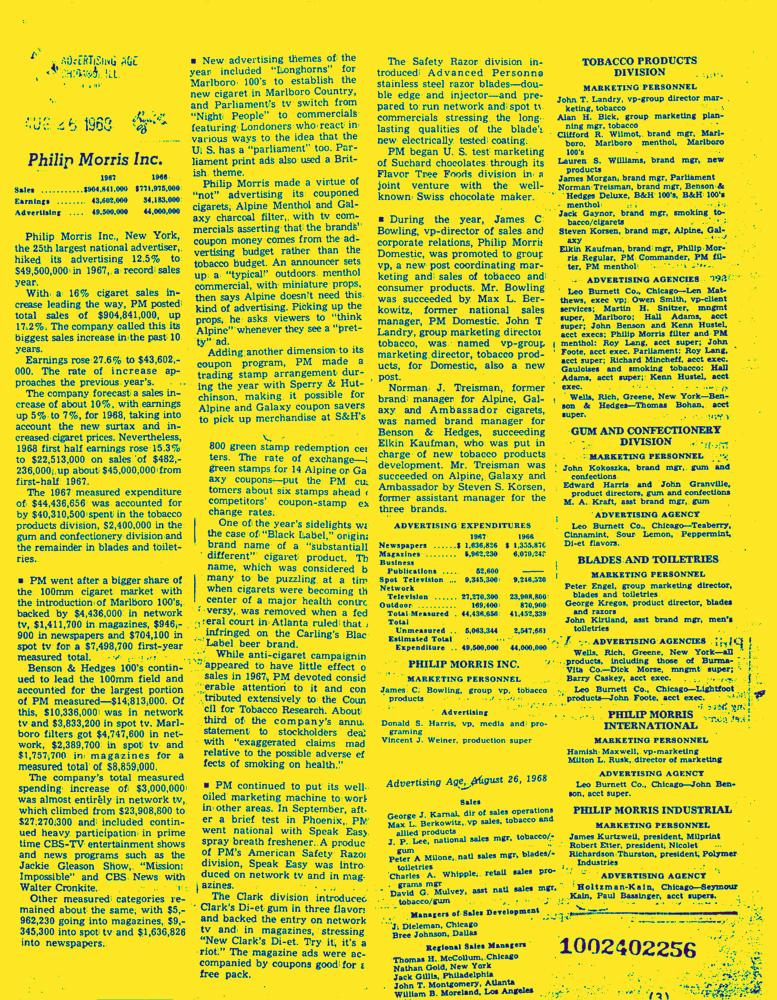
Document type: News-Article